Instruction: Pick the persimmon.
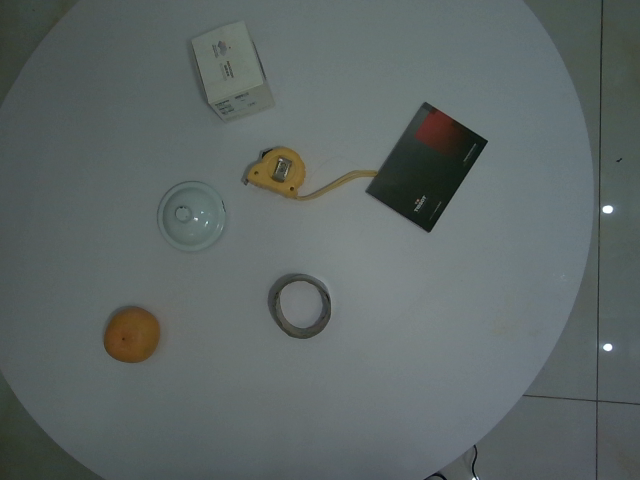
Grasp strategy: vertical